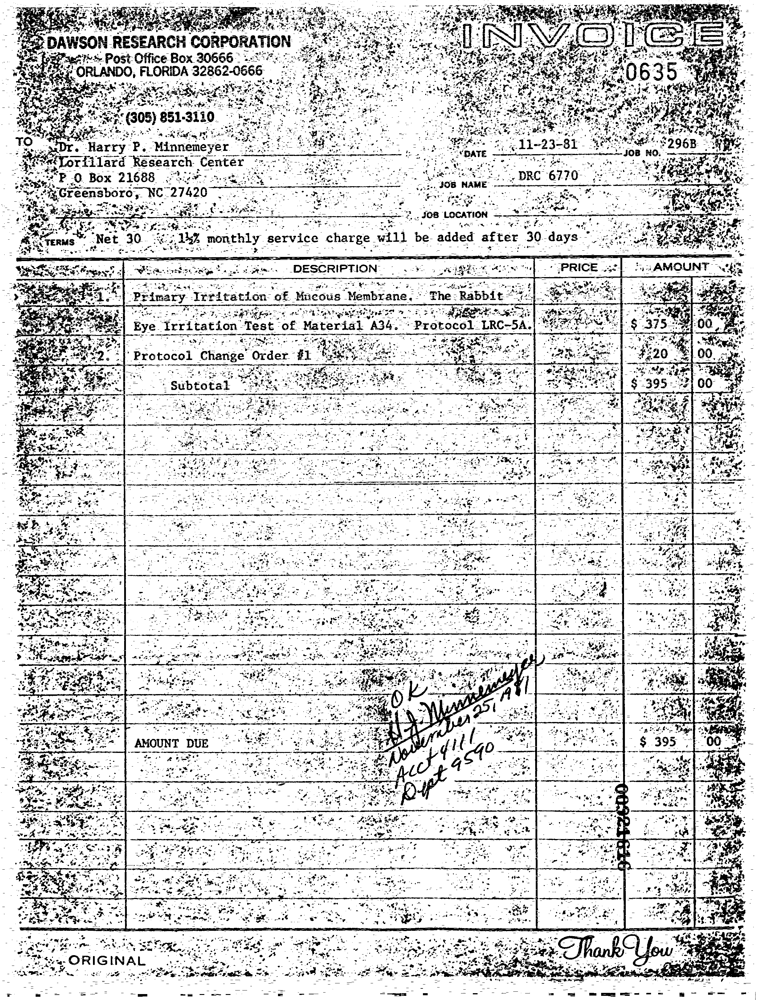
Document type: Invoice